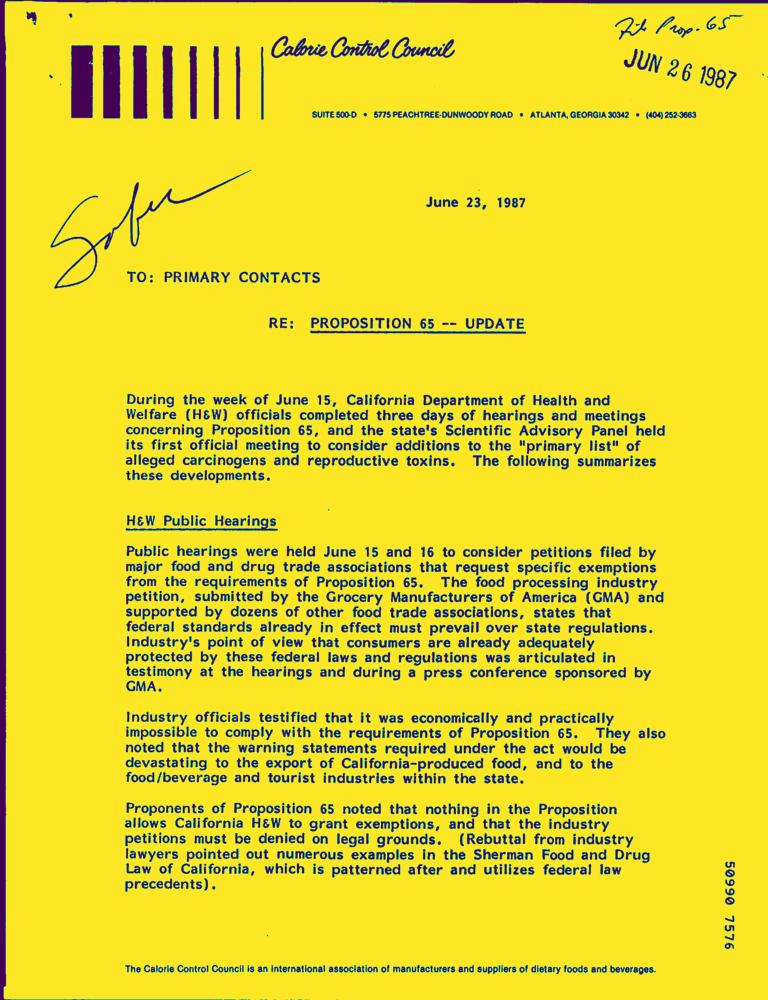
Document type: Letter-Doc